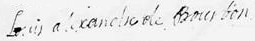
Signature of: louis alexandre count of toulouse